Question: What is the main concern?
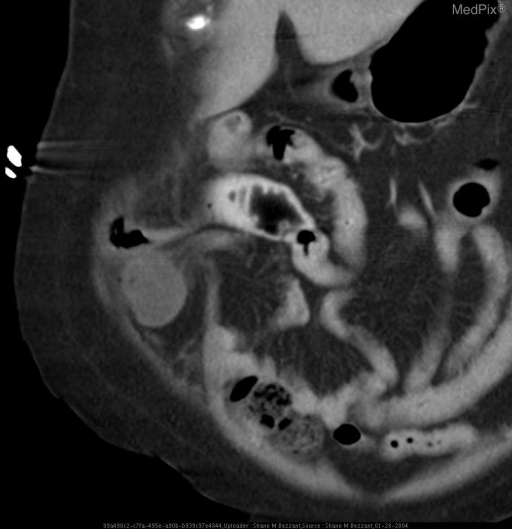
Answer: The findings suggest Axial, coronal MIP, sagittal, and adjusted coronal plane images reveal bowel herniation through a right lateral abdominal wall defect, near the level of the iliac spines.  Oral contrast opacifies minimally dilated bowel to the point of prolapse, beyond which the prolapsed segment and remaining distal bowel are unopacified.  There is prolapsed omental fat as well, with mild inflammatory stranding.. Axial, coronal MIP, sagittal, and adjusted coronal plane images reveal bowel herniation through a right lateral abdominal wall defect, near the level of the iliac spines.  Oral contrast opacifies minimally dilated bowel to the point of prolapse, beyond which the prolapsed segment and remaining distal bowel are unopacified.  There is prolapsed omental fat as well, with mild inflammatory stranding.. The patient might have a history of 54 y/o female with acute abdominal pain and  a history of remote abdominal surgery, evaluate for adhesion/obstruction.
Plain abdominal film showed possible obstruction.